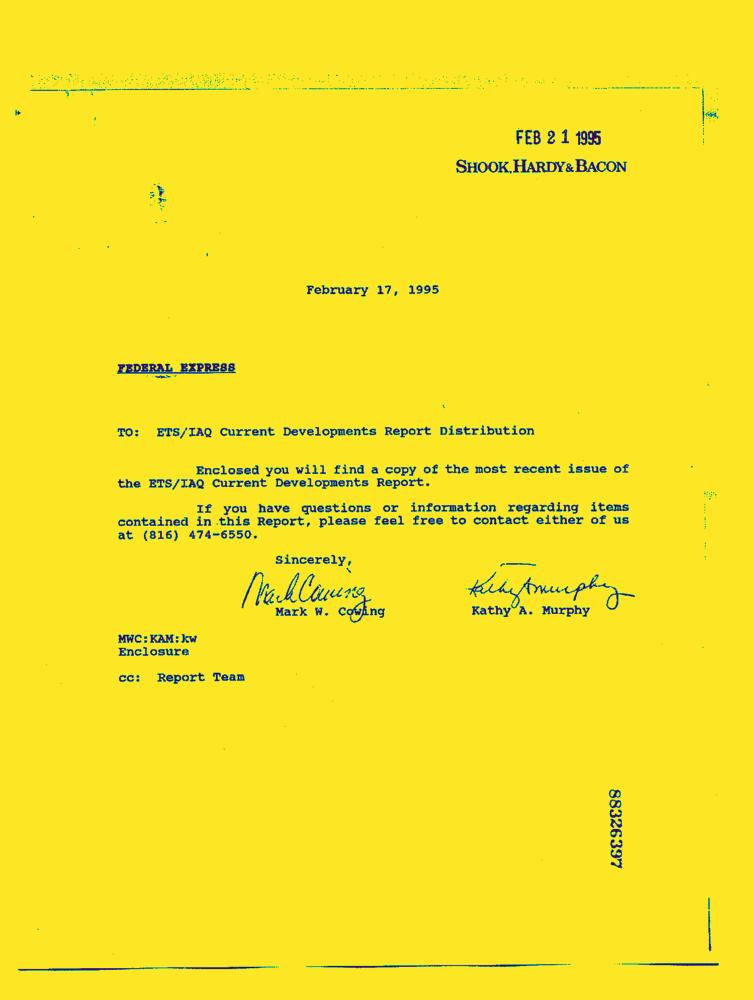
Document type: Letter-Doc